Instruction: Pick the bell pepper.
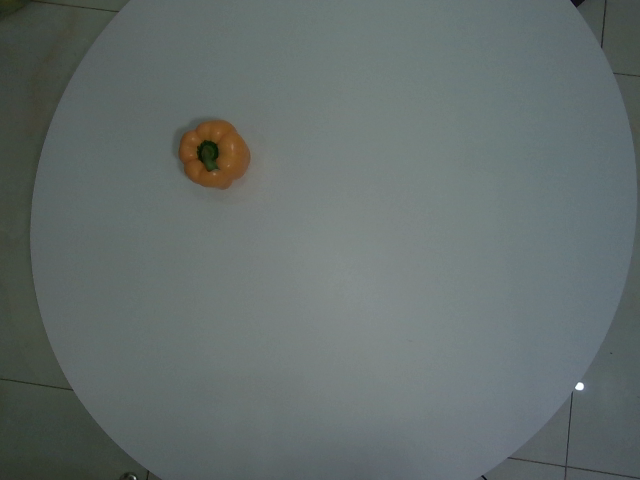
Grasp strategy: vertical